Question: Which state is mentioned in the document?
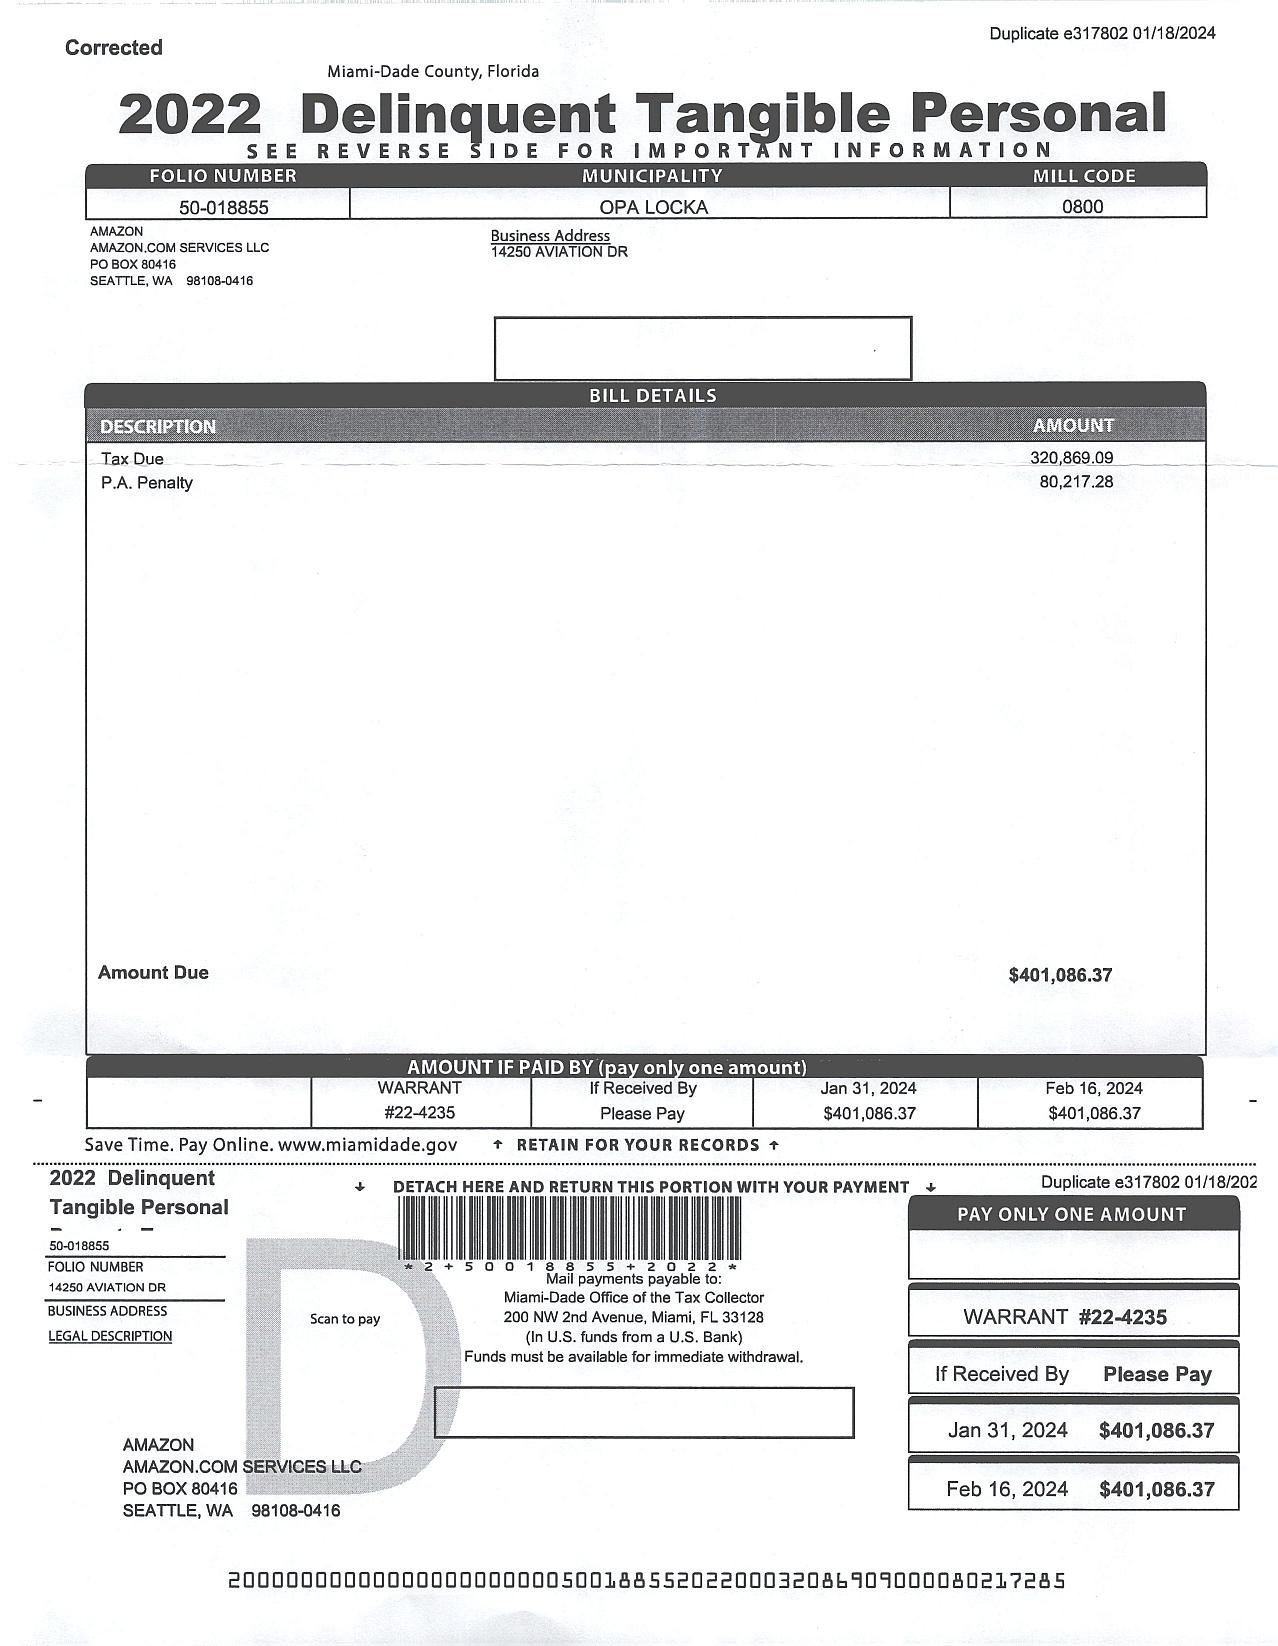
Answer: "Florida"